Question: What appears to be the issue?
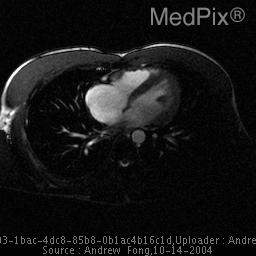
Answer: The findings suggest Radiographic findings:
Selected axial ECG gated white blood MR imgaes of the heart demonstrate a mild to moderately enlarged right atrium with a suggestion of a jet of low signal across the inter atrial septum. A defect is identified at the inferior aspect of the inter atrial septum. No significant shunt vascularity is appreciated.  The remaining heart is normal.. Radiographic findings:
Selected axial ECG gated white blood MR imgaes of the heart demonstrate a mild to moderately enlarged right atrium with a suggestion of a jet of low signal across the inter atrial septum. A defect is identified at the inferior aspect of the inter atrial septum. No significant shunt vascularity is appreciated.  The remaining heart is normal.. The patient might have a history of 25 year old asymptomtic womam presents for a cardiac MRI after a murmur was detected by her cardiologist..